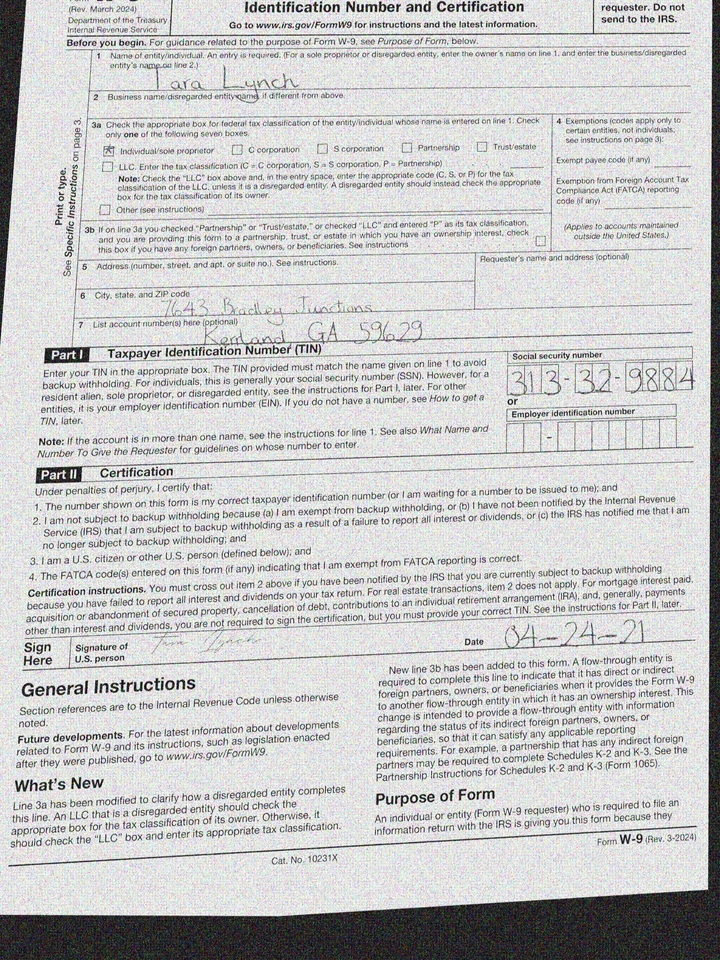
adr1: 7643 Bradley Junctions
adr2: Kerrland, GA 59629
cbx: yes
ssn: 313329884
enm: Tara Lynch
sdt: 04-24-21